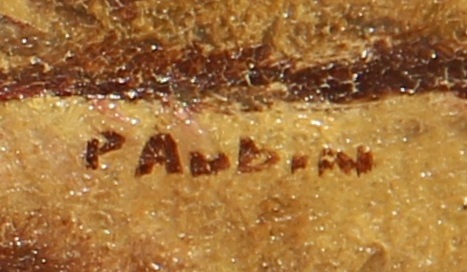
Signature of: pierre aubin